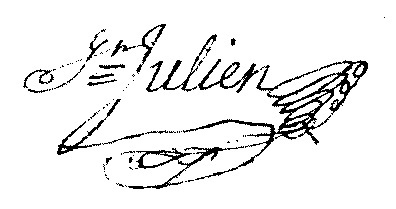
Signature of: jean julien